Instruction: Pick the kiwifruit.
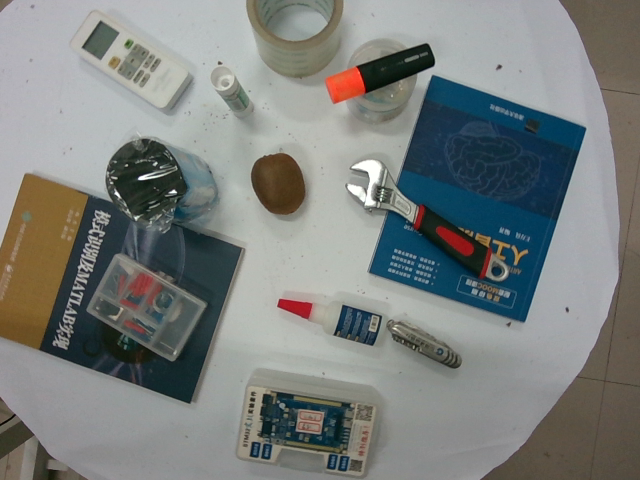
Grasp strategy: vertical